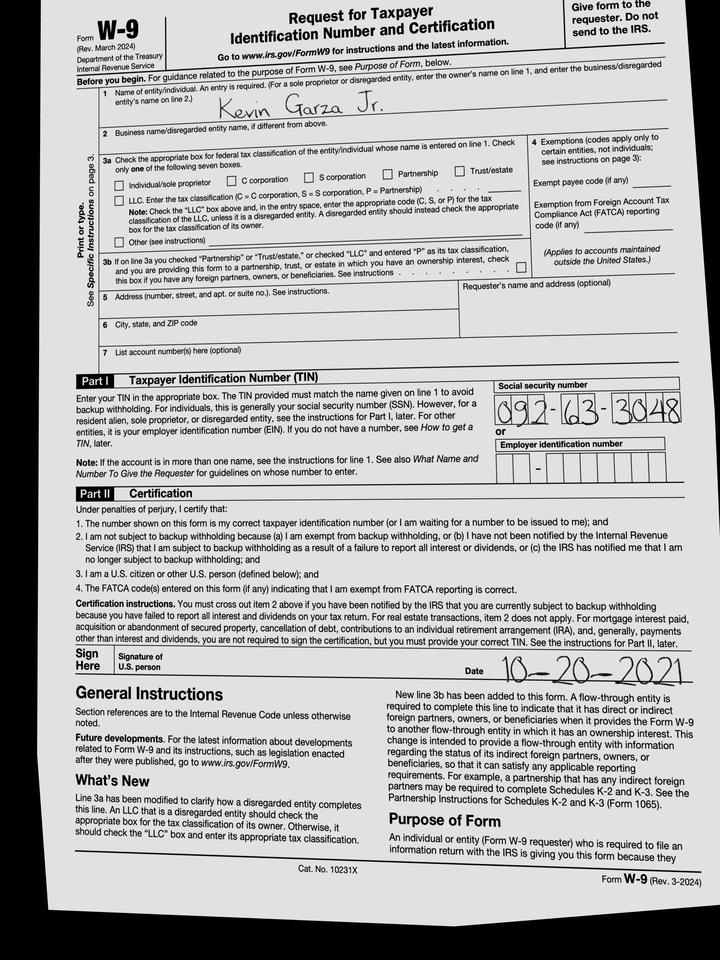
cbx: no
ssn: 092633048
enm: Kevin Garza Jr.
sdt: 10-20-2021